Question: What do the imaging results show?
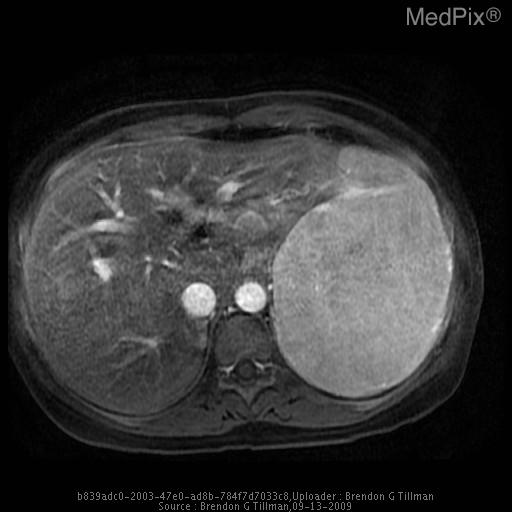
Answer: The imaging shows CT findings consistent with acute pyelonephritis involving left kidney.  A large solid heterogeneously enhancing mass 14.1 x 9.9 x 14.6 cm is seen in the left upper quadrant which is associated with the left lobe of the liver displacing the spleen  infra-medially.  Some lower attenuating areas near the center of this lesion may represent necrosis.  No calcification or cystic components.  Prominent vessels are seen at the periphery of the lesion near the left lobe of the liver.  The remainder of the liver demonstrates multiple round hypoattenuating foci of varying sizes, many of which are too small to characterize.

MRI shows multiple lesions in the liver with the largest in the left lobe with similar imaging appearances as in the CT. MRI shows multiple lesions in the liver with the largest in the left lobe with similar imaging appearances as in the CT.